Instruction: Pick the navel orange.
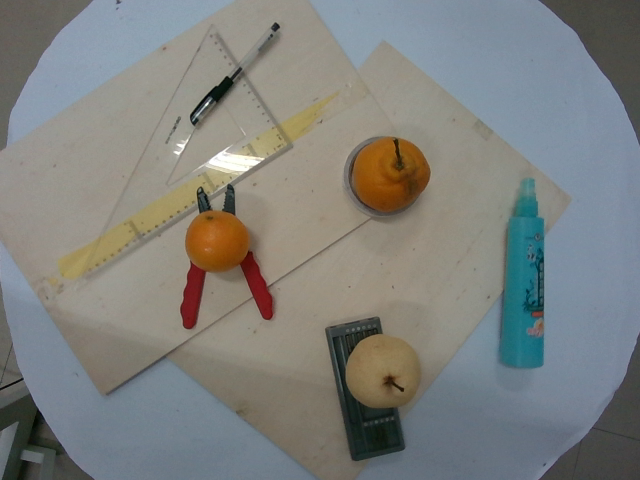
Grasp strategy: vertical